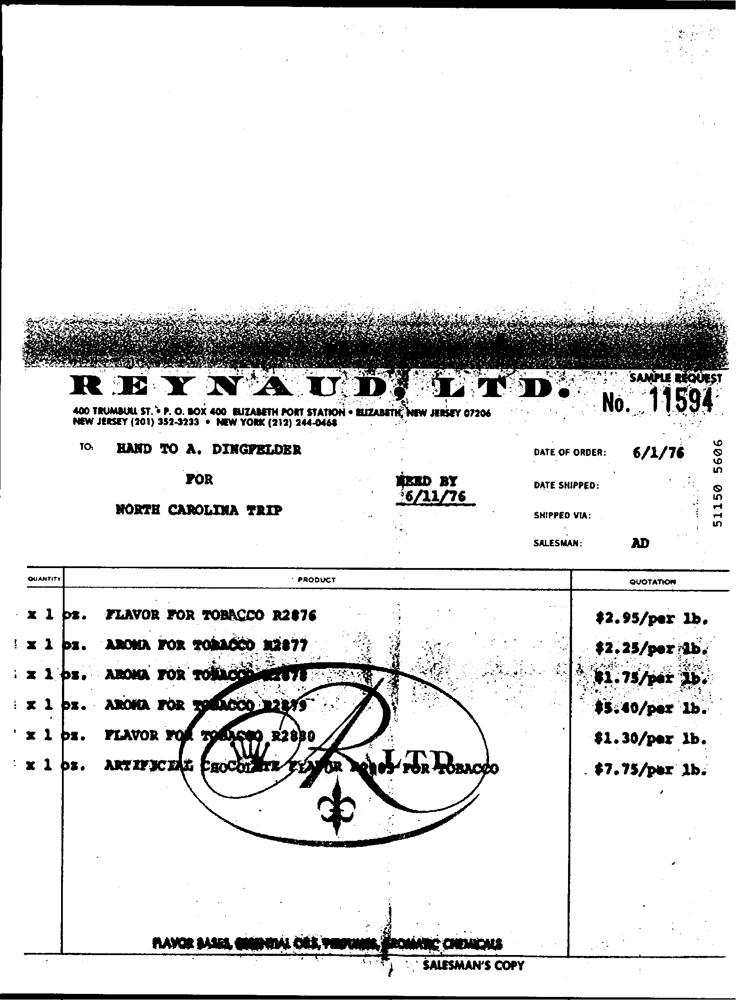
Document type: Invoice